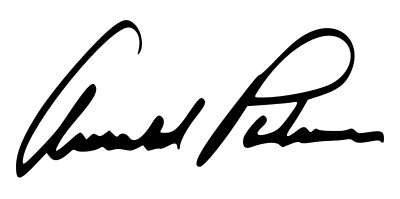
Signature of: arnold palmer